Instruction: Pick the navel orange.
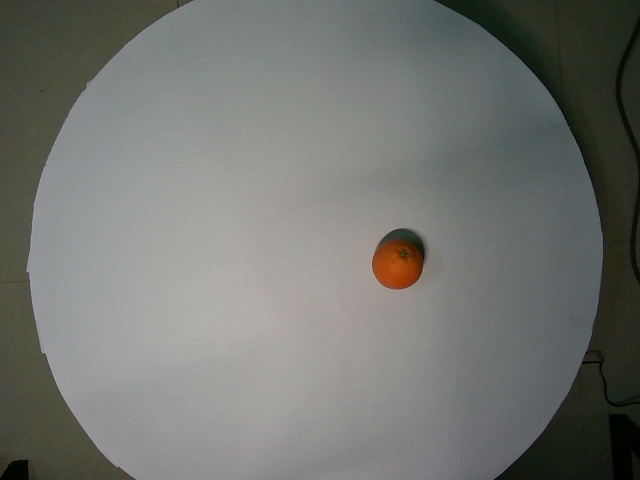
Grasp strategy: vertical